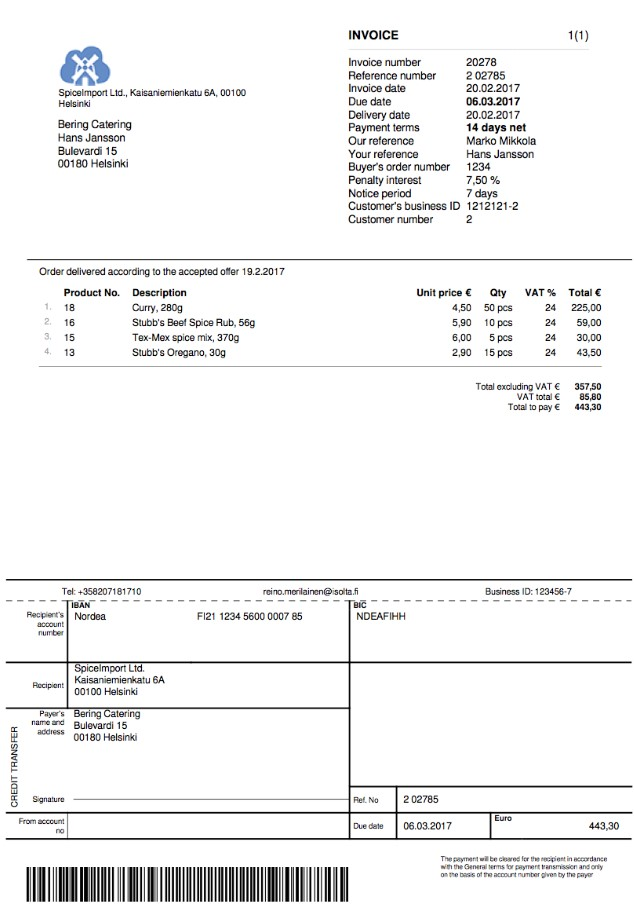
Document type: Invoice